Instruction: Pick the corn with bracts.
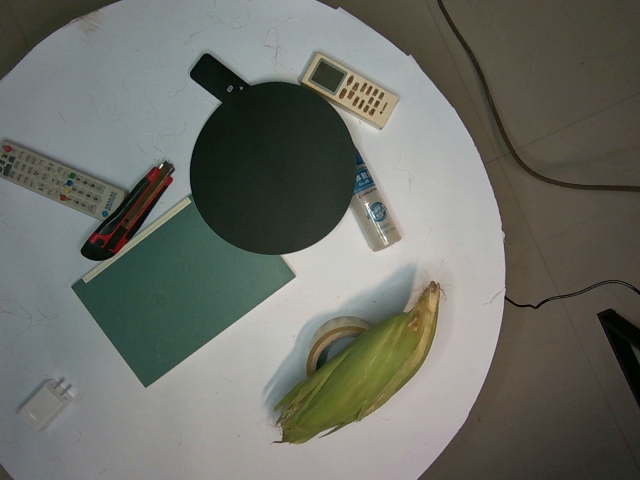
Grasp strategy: vertical